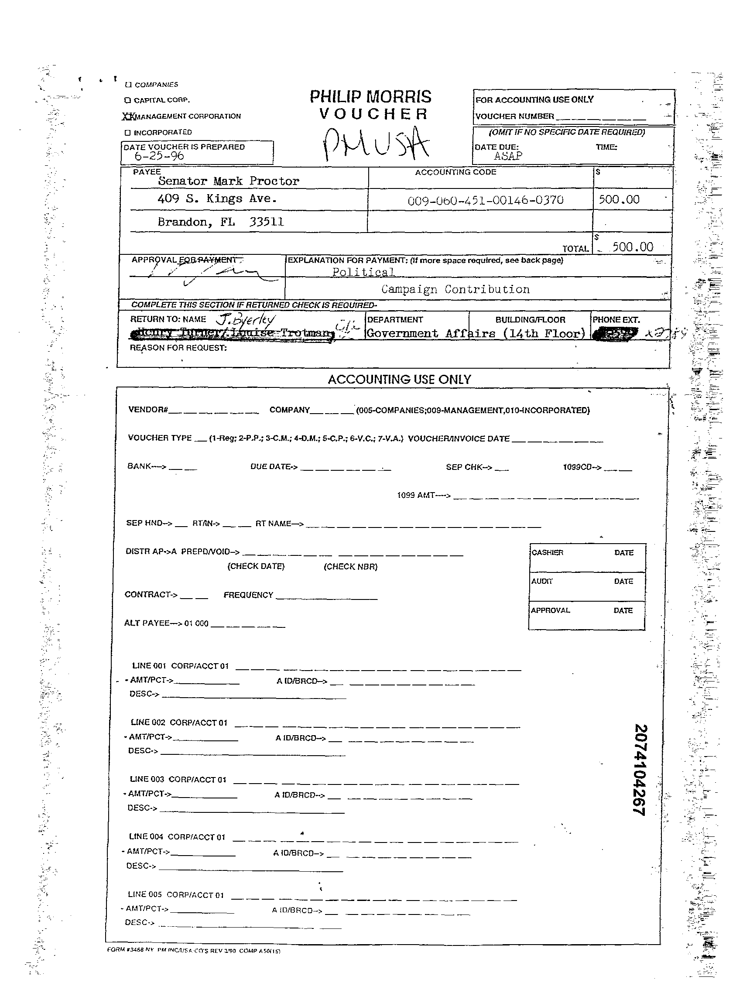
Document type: Invoice